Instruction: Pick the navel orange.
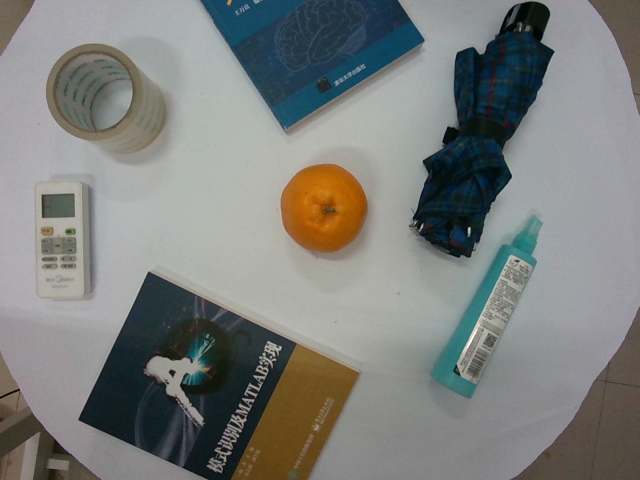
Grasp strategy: vertical